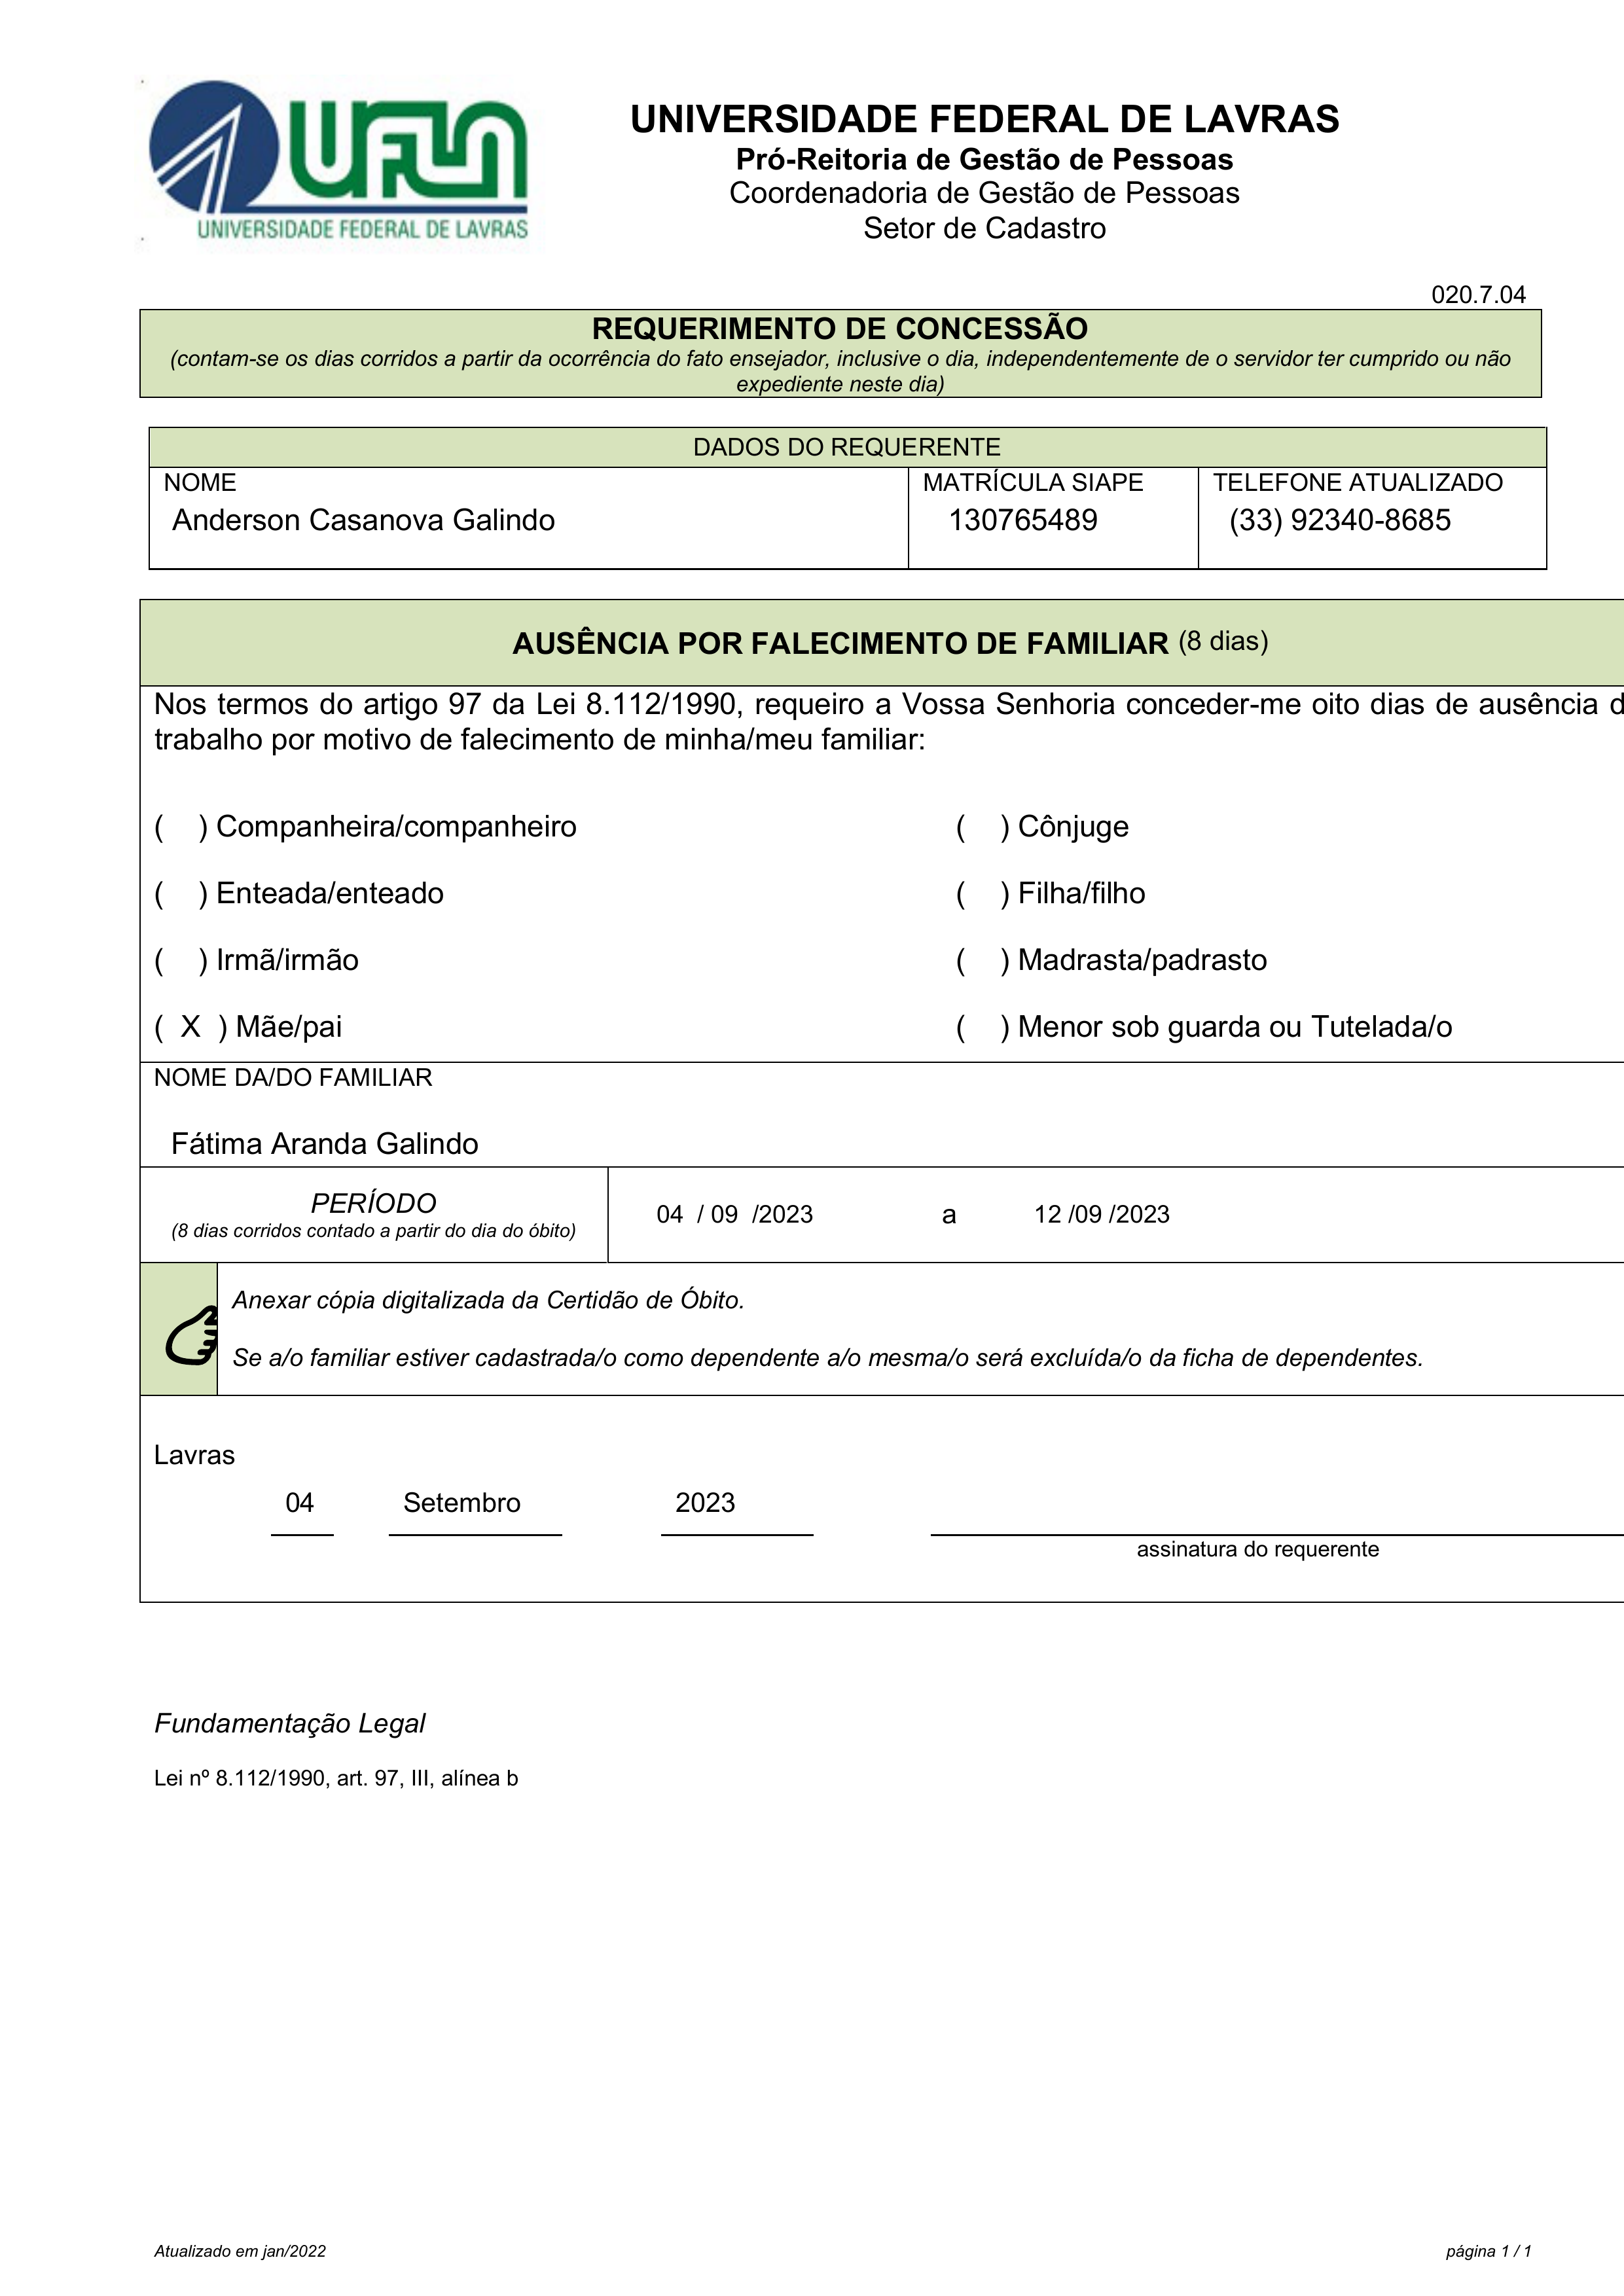
UFLA
UNIVERSIDADE FEDERAL DE LAVRAS
Pró-Reitoria de Gestão de Pessoas
Coordenadoria de Gestão de Pessoas
Setor de Cadastro
UNIVERSIDADE FEDERAL DE LAVRAS
020.7.04
REQUERIMENTO DE CONCESSÃO
(contam-se os dias corridos a partir da ocorrência do fato ensejador, inclusive o dia, independentemente de o servidor ter cumprido ou não expediente neste dia)
DADOS DO REQUERENTE
MATRÍCULA SIAPE
130765489
NOME
Anderson Casanova Galindo
TELEFONE ATUALIZADO
(33) 92340-8685
AUSÊNCIA POR FALECIMENTO DE FAMILIAR (8 dias)
Nos termos do artigo 97 da Lei 8.112/1990, requeiro a Vossa Senhoria conceder-me oito dias de ausência d trabalho por motivo de falecimento de minha/meu familiar:
( ) Companheira/companheiro
( ) Cônjuge
( ) Enteada/enteado
( )Filha/filho
( )Irmã/irmão
( ) Madrasta/padrasto
Mãe/pai
(X)
( ) Menor sob guarda ou Tutelada/o
NOME DA/DO FAMILIAR
Fátima Aranda Galindo
PERÍODO (8 dias corridos contado a partir do dia do óbito)
04 /09 /2023 a 12 /09 /2023
Anexar cópia digitalizada da Certidão de Óbito.
Se a/o familiar estiver cadastrada/o como dependente a/o mesma/o sera excluida/o da ficha de dependentes.
Lavras 04 Setembro 2023
assinatura do requerente
Fundamentação Legal
Lei nº 8.112/1990, art. 97, IIl, alinea b
Atualizado em jan/2022
página 1/1